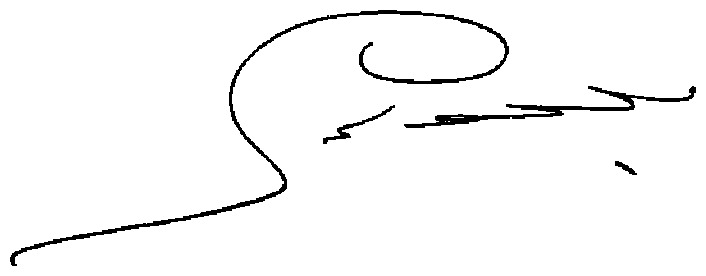
Signature of: ramzan kadyrov